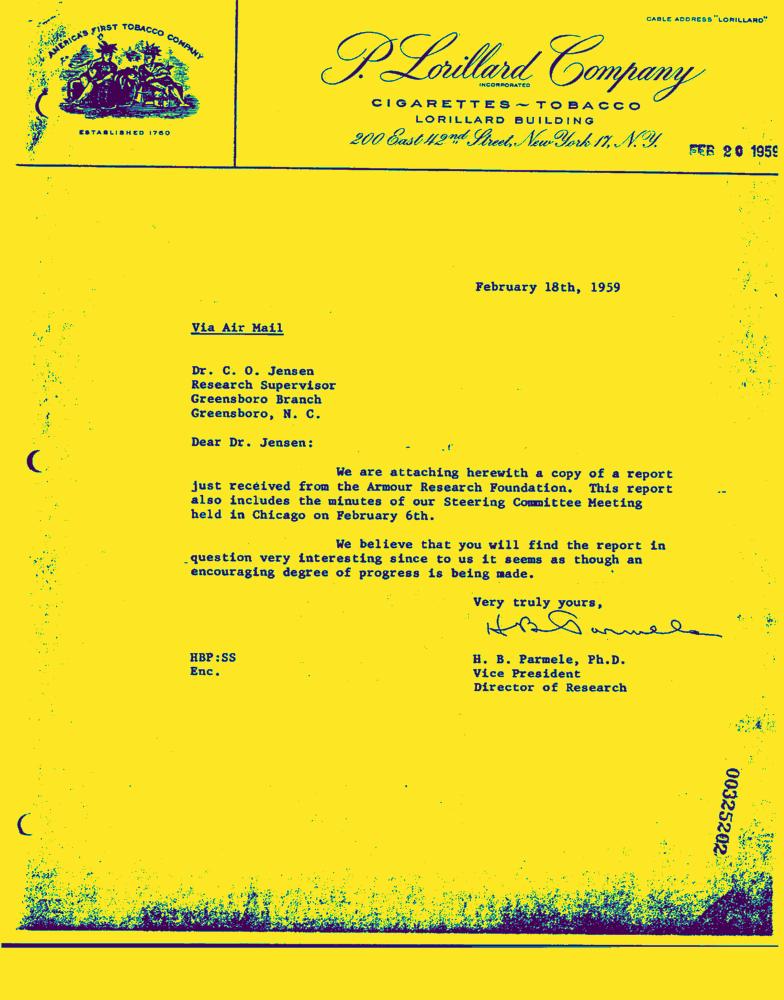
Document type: Letter-Doc